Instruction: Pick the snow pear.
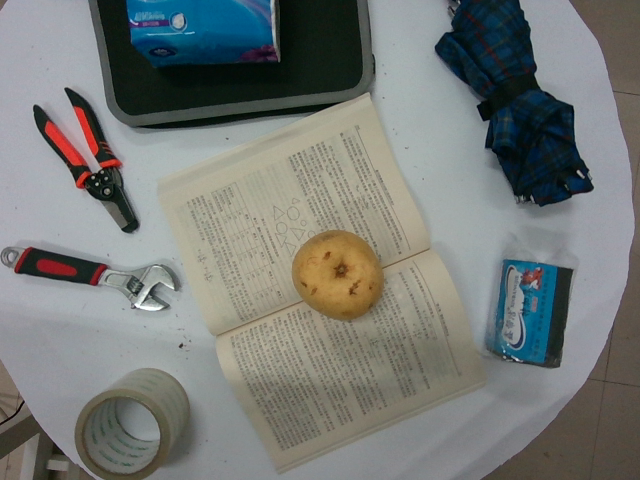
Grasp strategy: vertical